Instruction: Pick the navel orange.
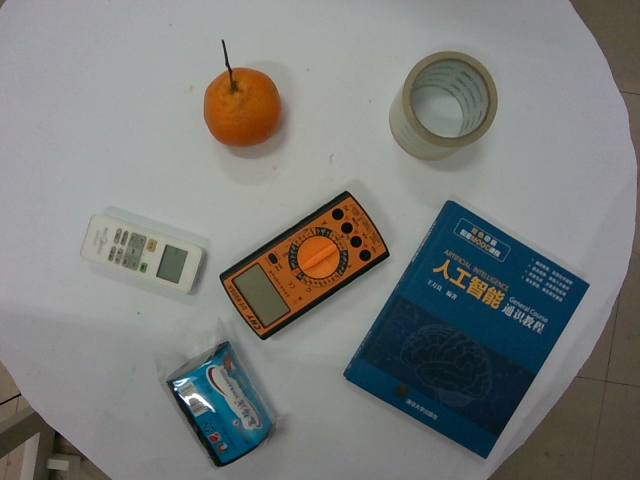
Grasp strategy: vertical